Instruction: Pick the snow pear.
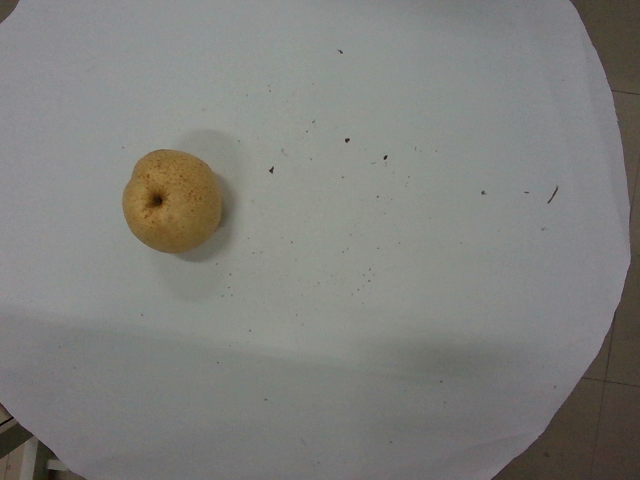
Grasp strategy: vertical